Question: What are the imaging findings?
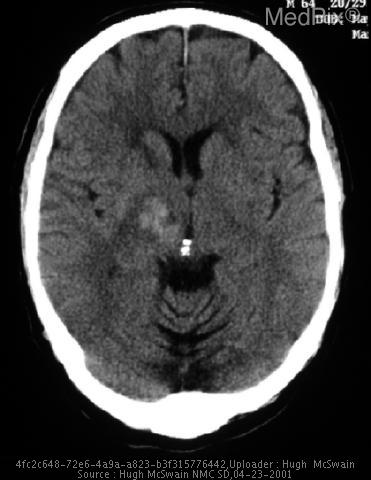
Answer: The imaging shows Hemorrhage of the putamen with local edema and mass effect. Increased attenuation in the right basal ganglia is consistent with hemorrhagic stroke..